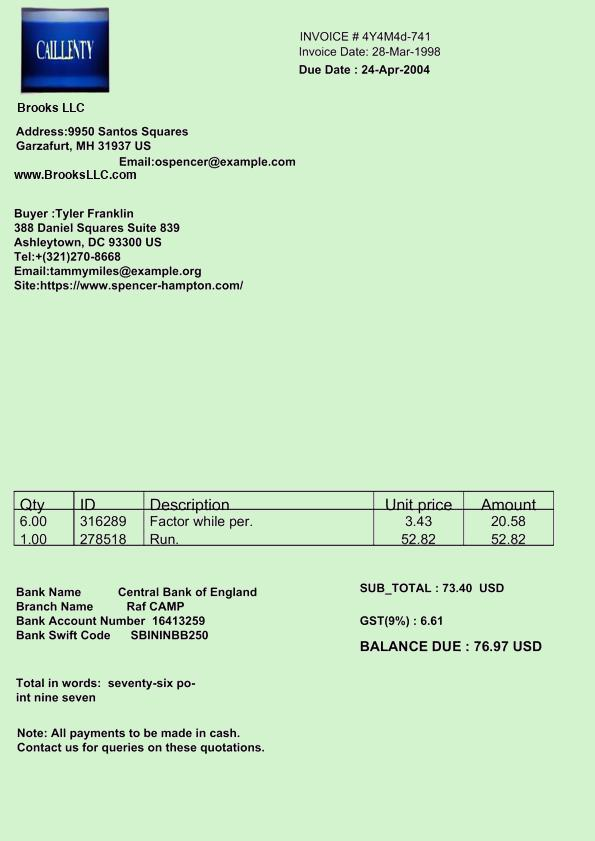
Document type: Invoice